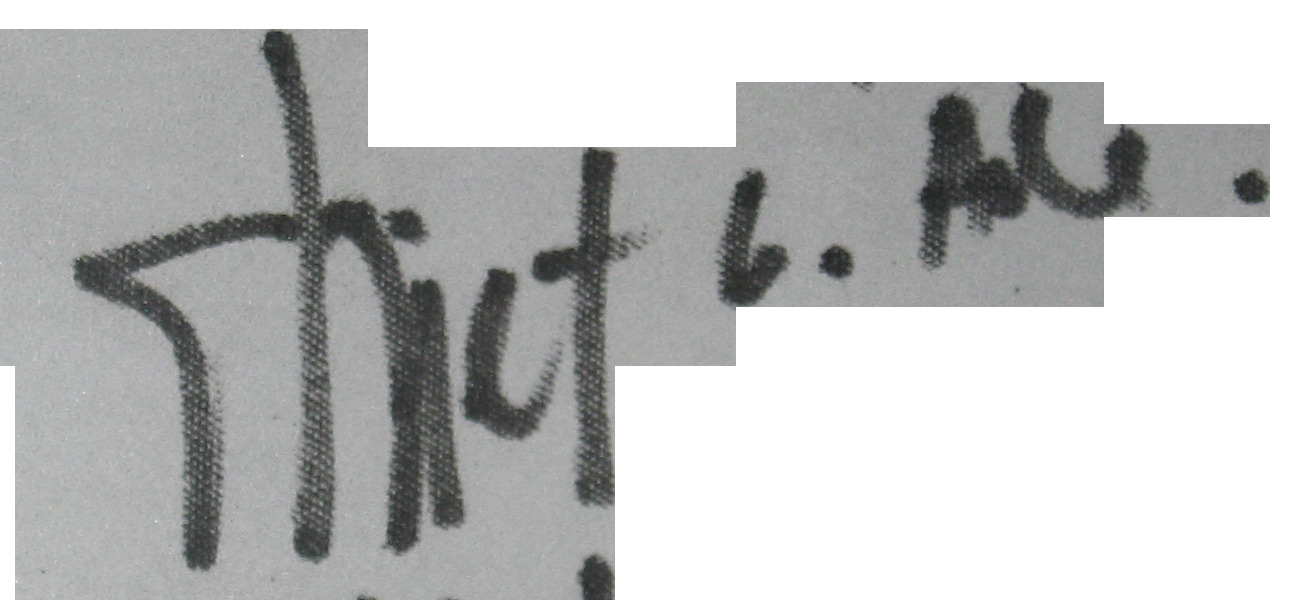
Signature of: ebiet g ade